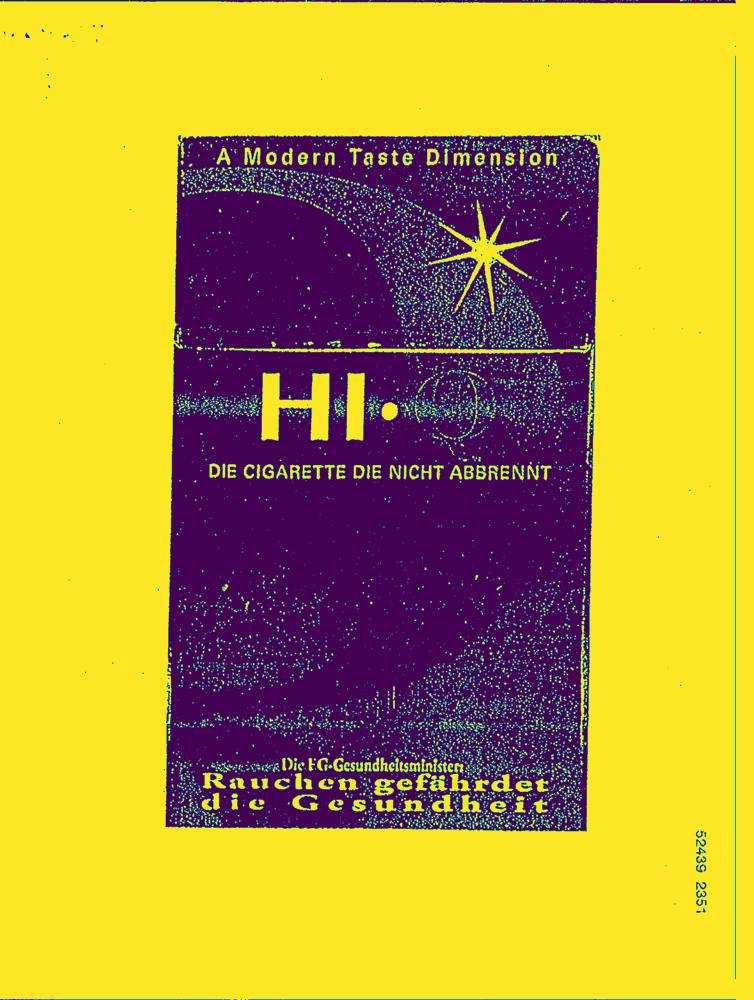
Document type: AD